Question: Which state is mentioned in the document?
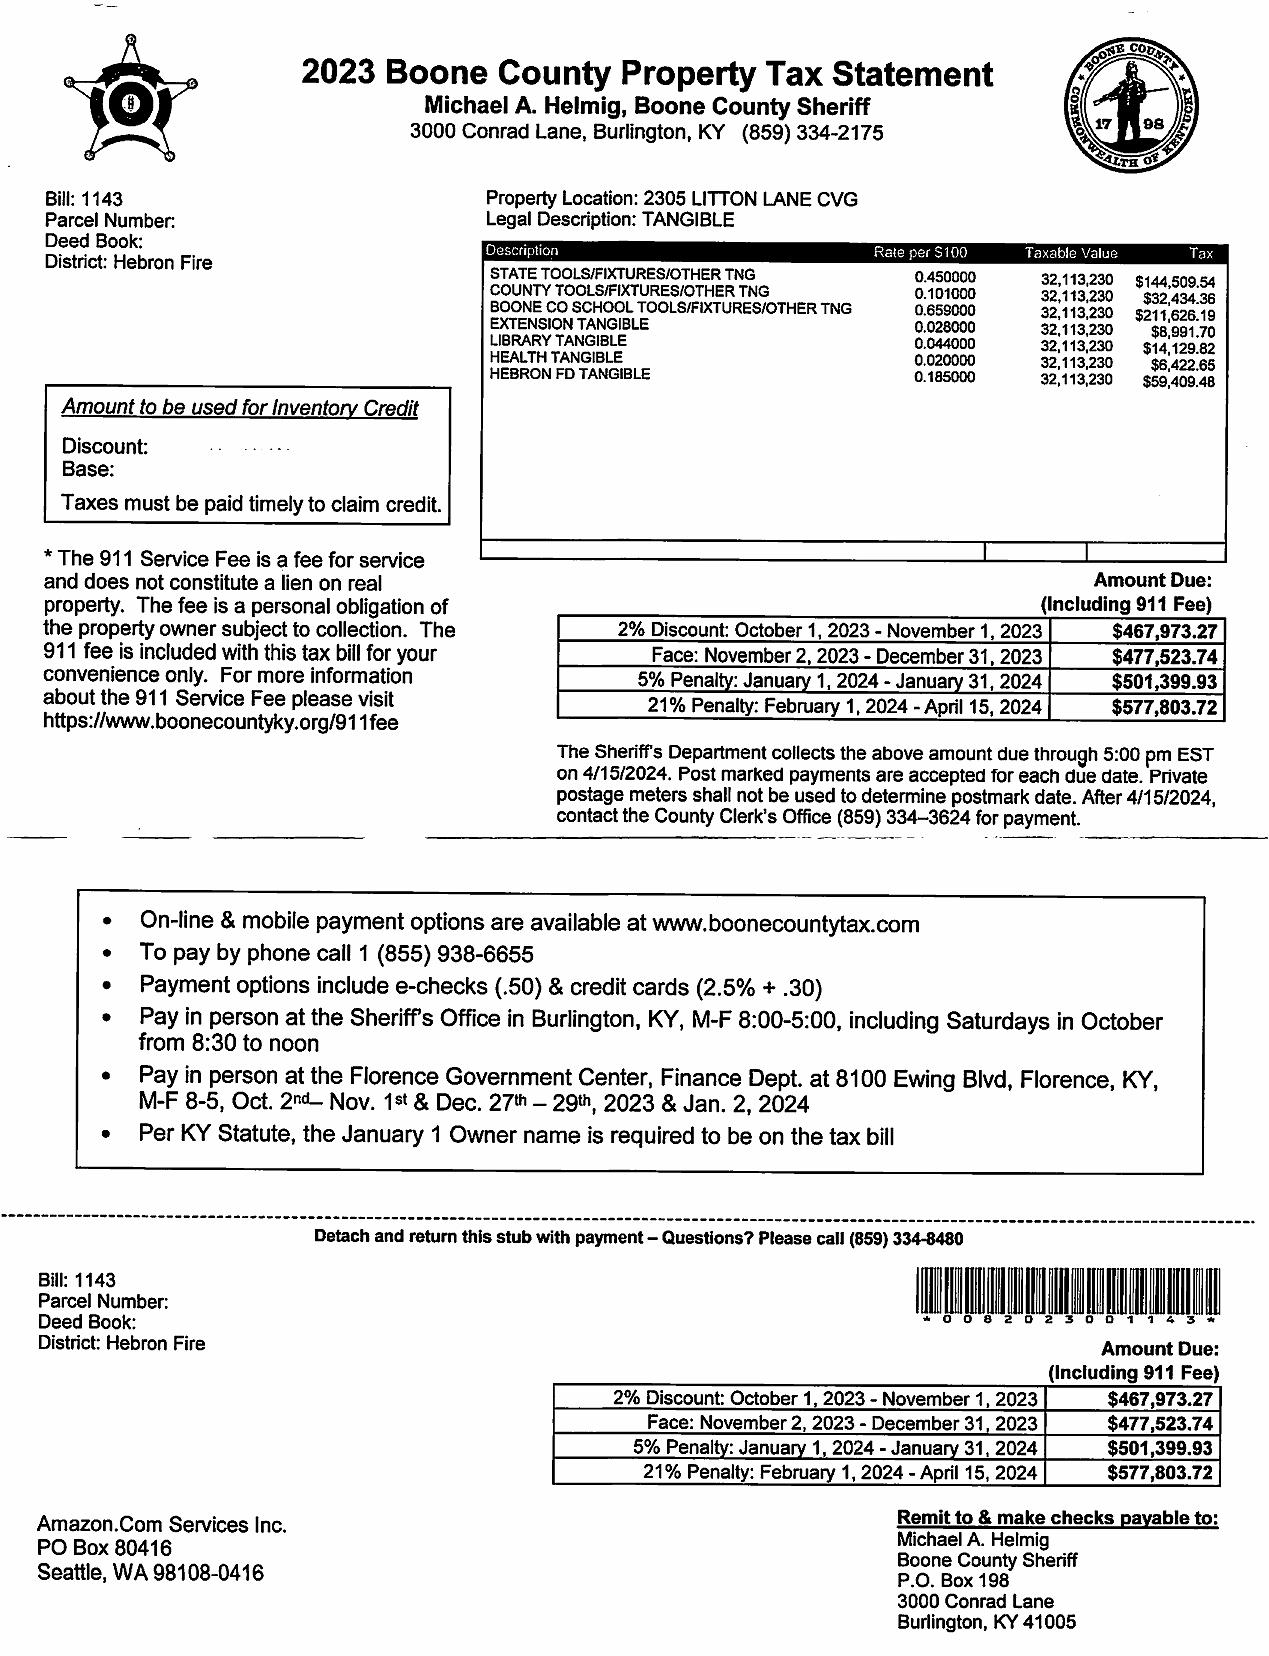
Answer: "KY"